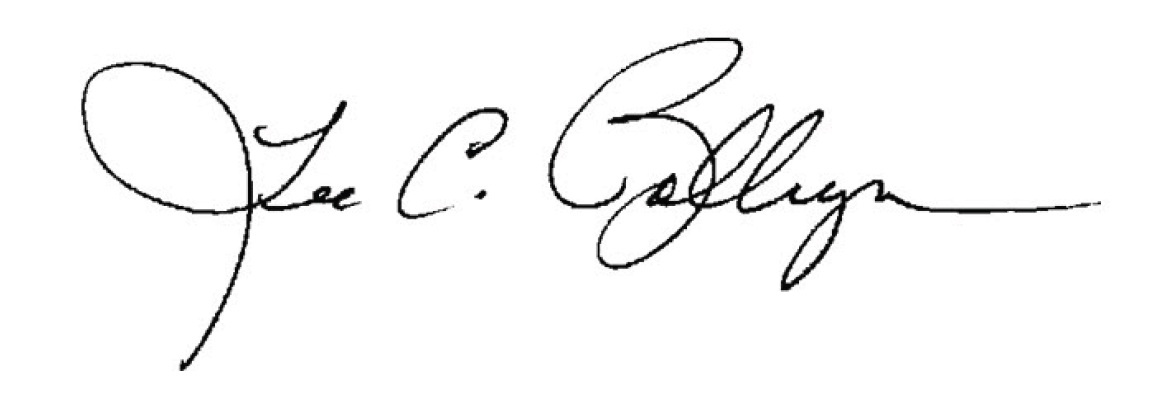
Signature of: lee bollinger